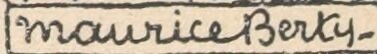
Signature of: maurice berty